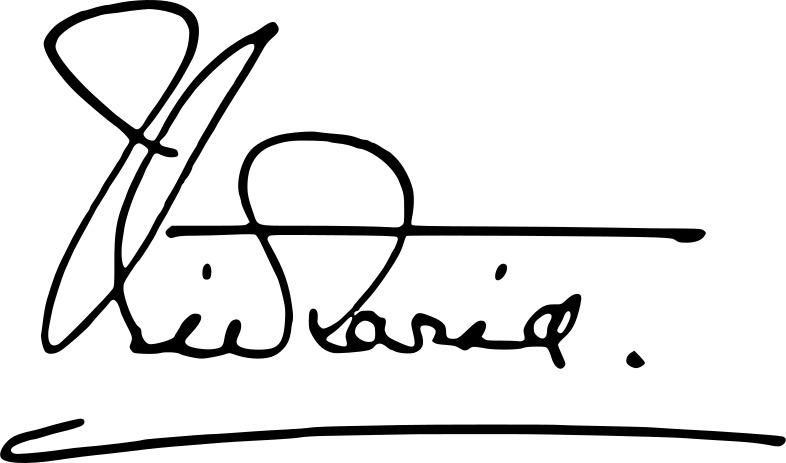
Signature of: princess victoria of the united kingdom